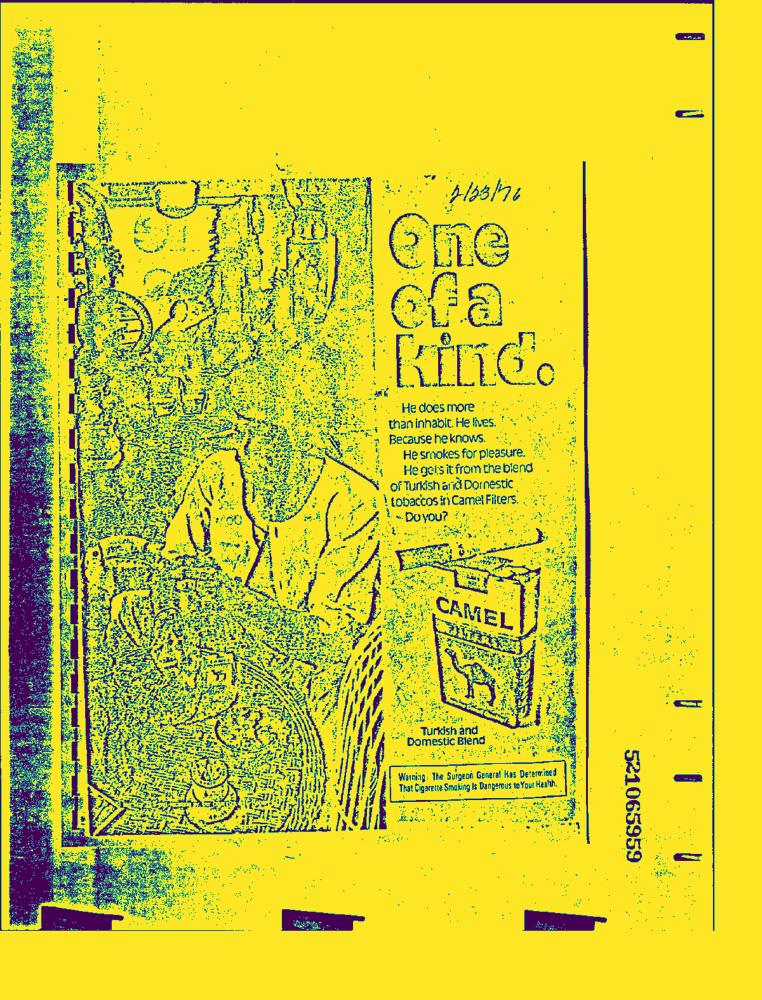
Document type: AD